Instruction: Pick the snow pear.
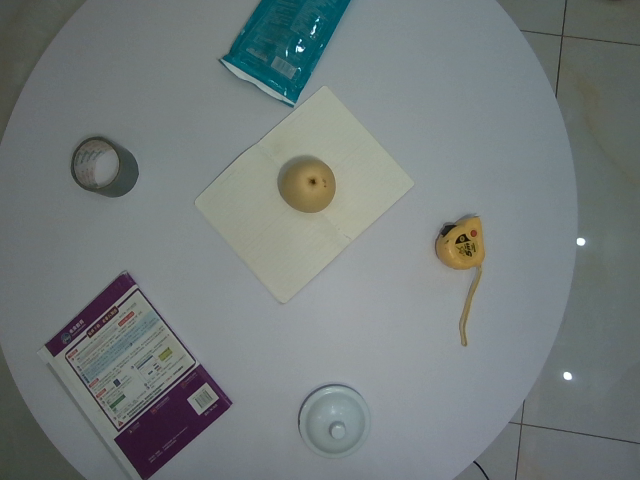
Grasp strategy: vertical